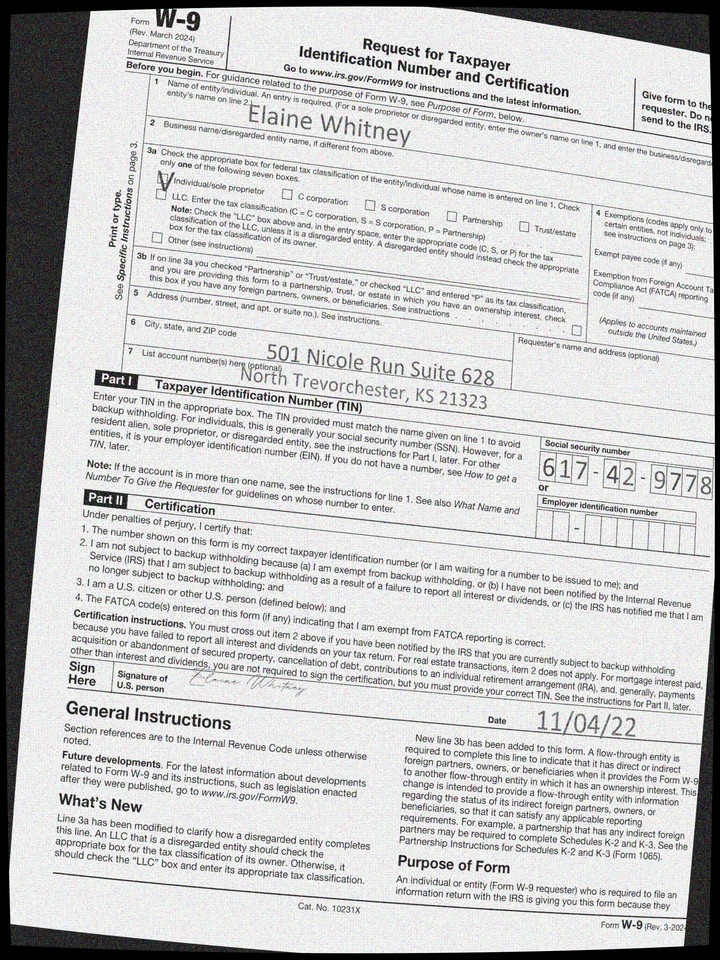
adr1: 501 Nicole Run Suite 628
adr2: North Trevorchester, KS 21323
cbx: yes
ssn: 617429778
enm: Elaine Whitney
sdt: 11/04/22